Question: What is the suspected problem?
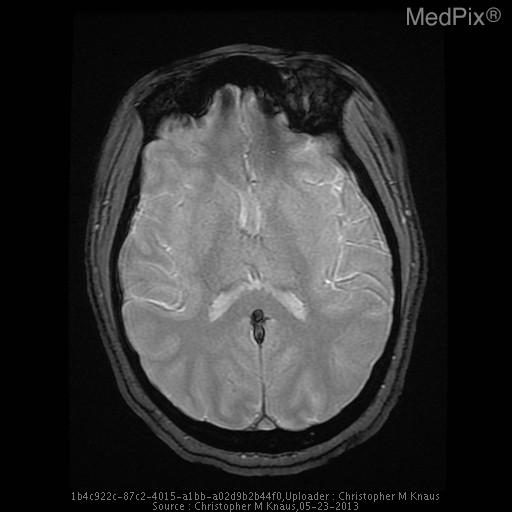
Answer: The findings suggest The vein of Galen, straight sinus, and dominant left transverse venous dural sinus are particularly hyperattenuating, and apparently prominent in caliber.

The superior sagittal sinus is notably less hyperattenuating and is normal in appearance.  The right transverse dural venous sinus is hypoplastic.

Gray/white matter discrimination is preserved.  There is no evidence for infarction or intracranial hemorrhage.  There are no brain masses or mass effect.  There is no hydrocephalus.

The skull is intact.  The partially imaged aerated portions of the skull base are free of significant effusions..

Impression: The vein of Galen, straight sinus, and dominant left transverse venous dural sinus are all particularly hyperattenuating and apparently prominent in caliber, all very concerning for thrombosis.. The GRE sequence reverifies GRE blooming consistent with thrombosis within the vein of Galen, straight sinus, left dominant transverse venous sinus and sigmoid sinus and demonstrates no GRE blooming within the brain parenchyma suggestive of brain parenchymal hemorrhage.. The patient might have a history of 17 yo girl presents with left sided facial weakness and numbness and the worst headache of her life that is rated 10/10.  The headache has been progressive for about 24 hours.  She has a history of migraine, but the patient states that her current headache does not feel like her typical migraine headache..